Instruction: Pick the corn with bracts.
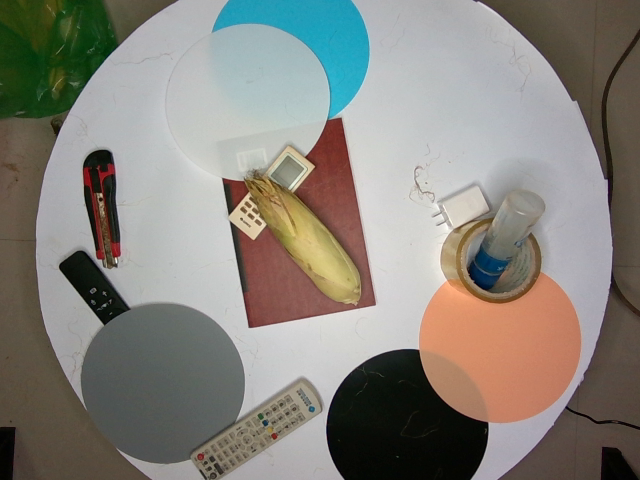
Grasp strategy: vertical